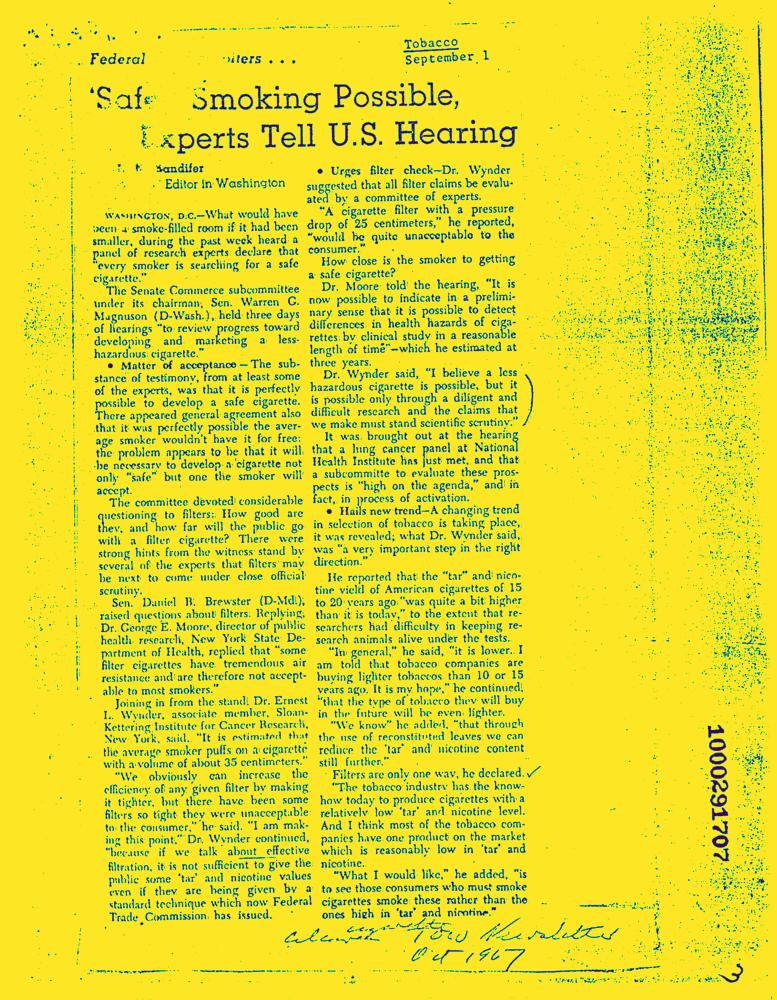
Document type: News-Article